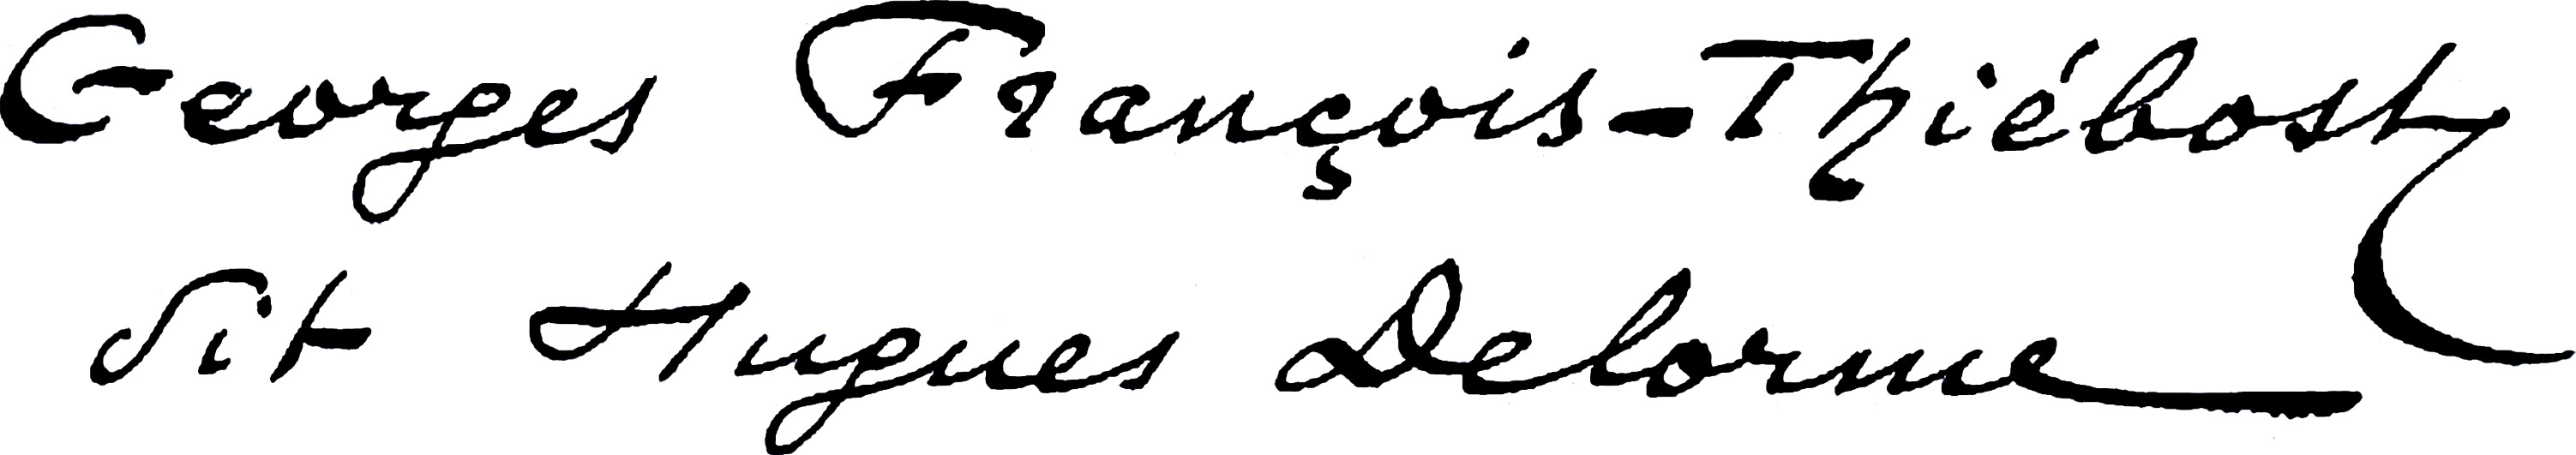
Signature of: hugues delorme